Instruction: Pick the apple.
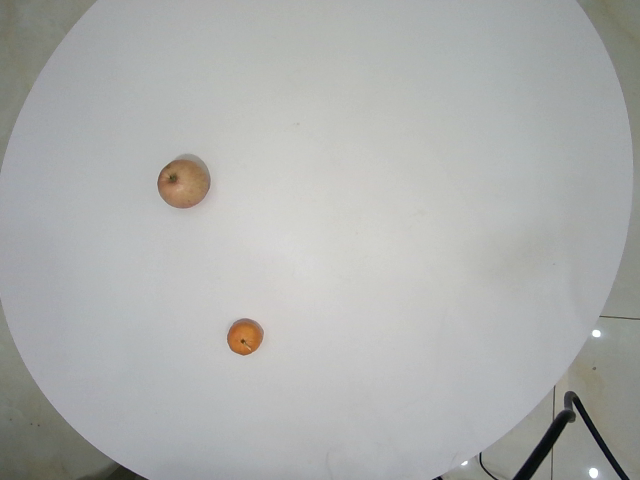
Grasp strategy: vertical